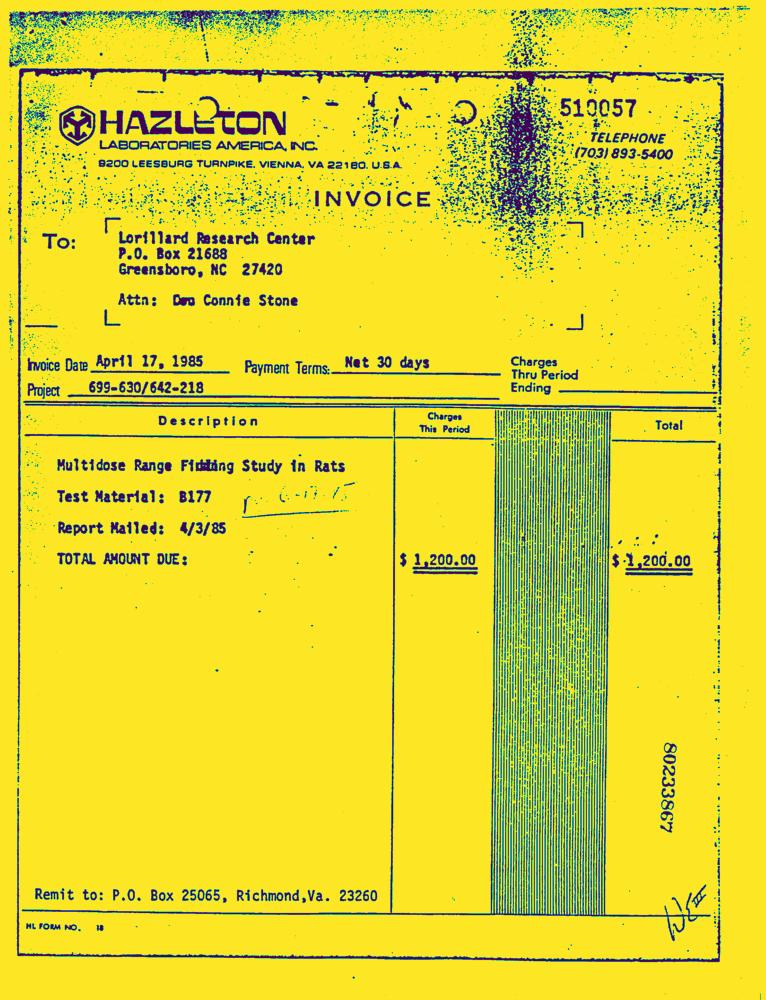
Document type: Invoice-Doc